Question: What was observed in the imaging?
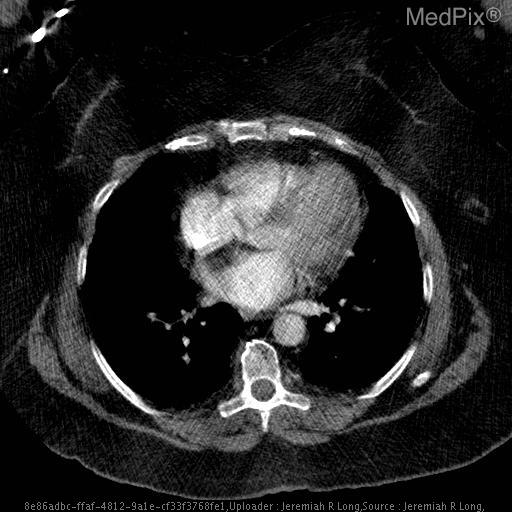
Answer: The imaging shows Axial CT images with intravenous contrast material demonstrate mild smooth thickening of the interatrial septum with diffuse fat attenuation. No pulmonary embolims was present.  Note the large amount of subcutaneous fat circumferentially compatible with a large body mass index. Axial CT images with intravenous contrast material demonstrate mild smooth thickening of the interatrial septum with diffuse fat attenuation. No pulmonary embolims was present.  Note the large amount of subcutaneous fat circumferentially compatible with a large body mass index..